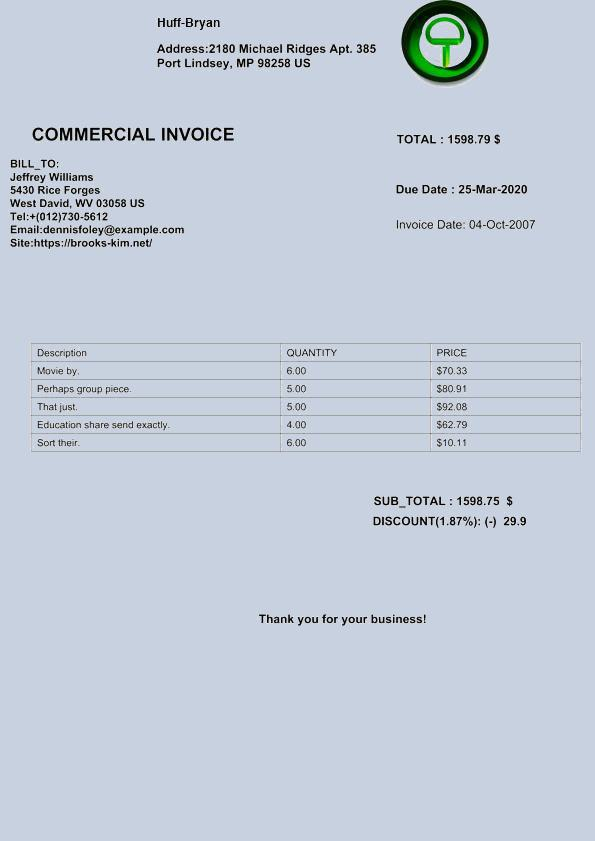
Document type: Invoice